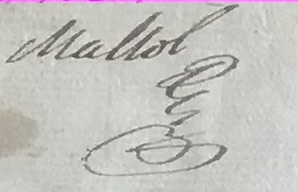
Signature of: narciso mallol